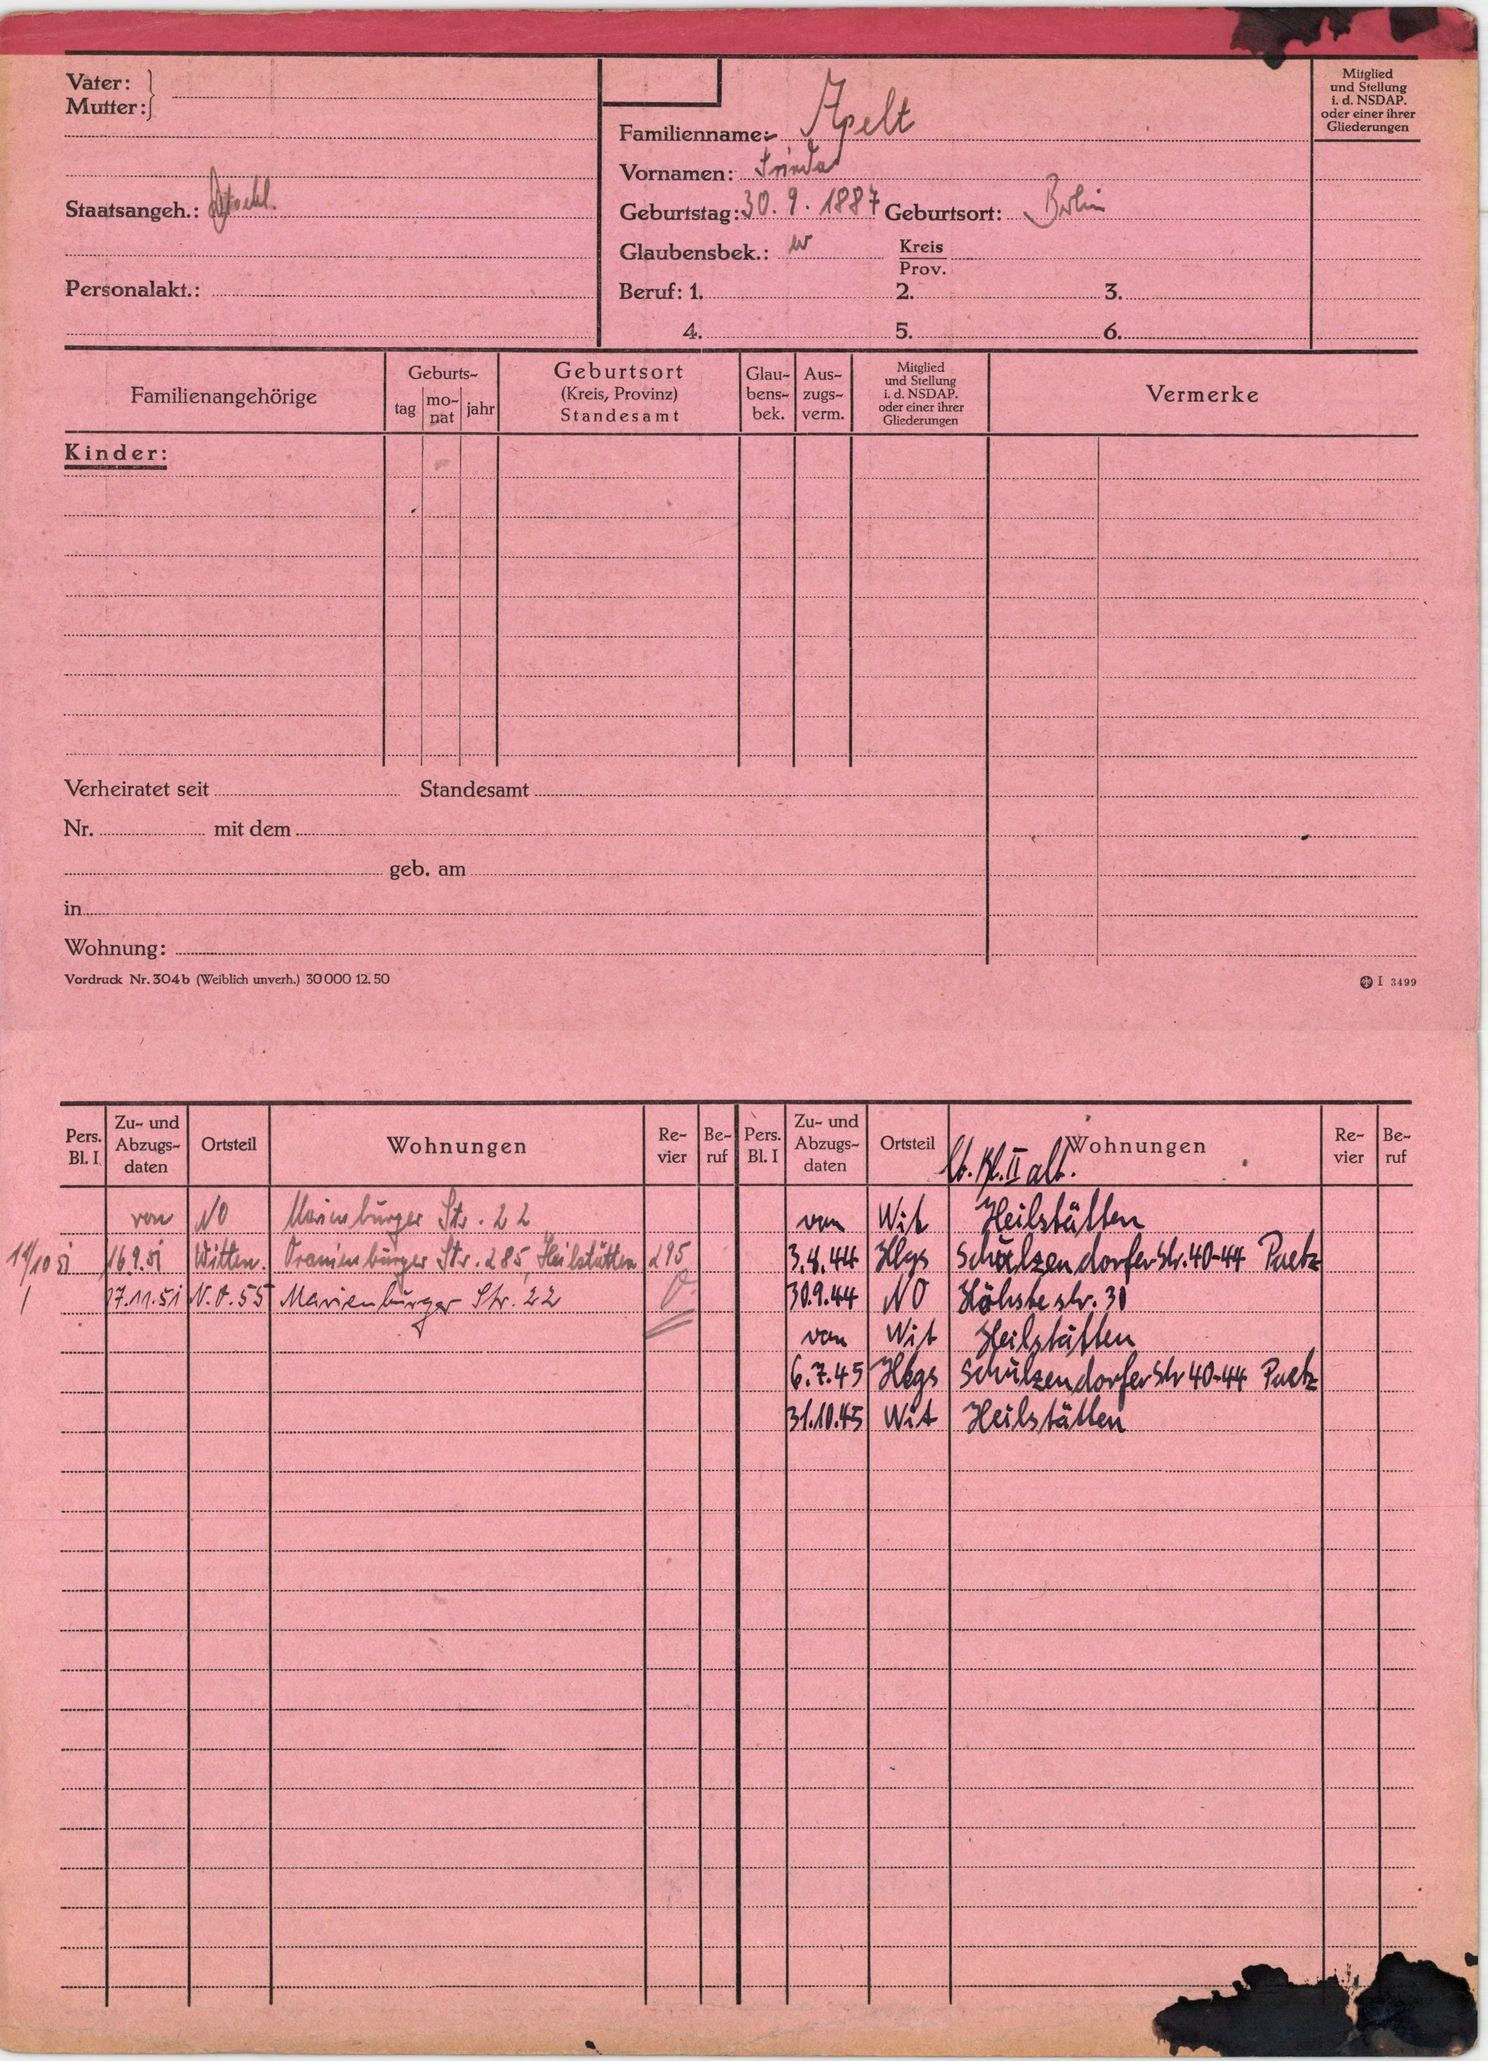
Apelt